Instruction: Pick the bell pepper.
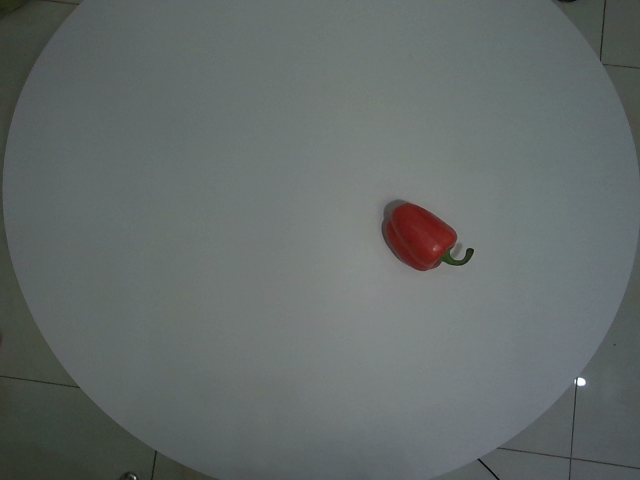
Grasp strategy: vertical